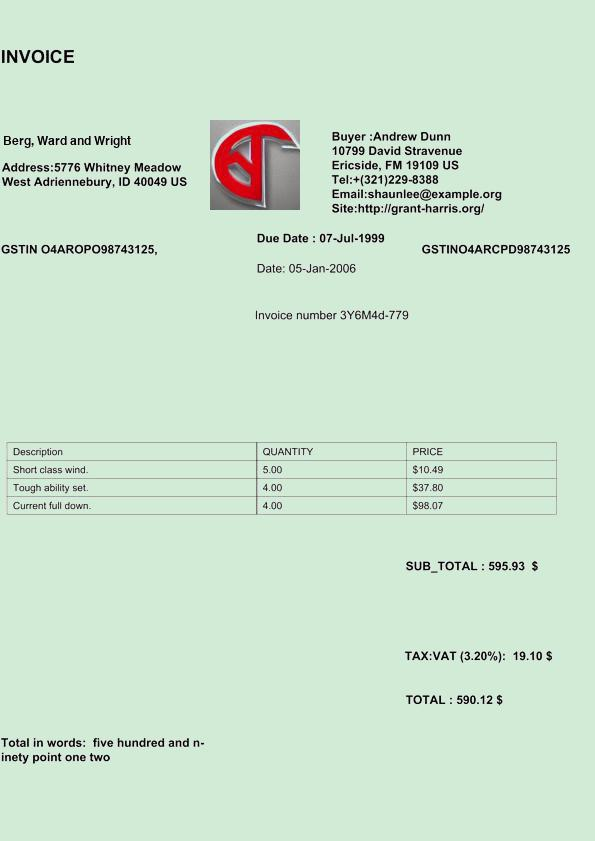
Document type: Invoice